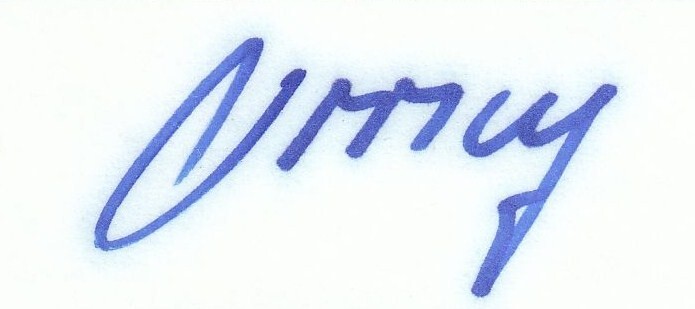
Signature of: bruno pezzey